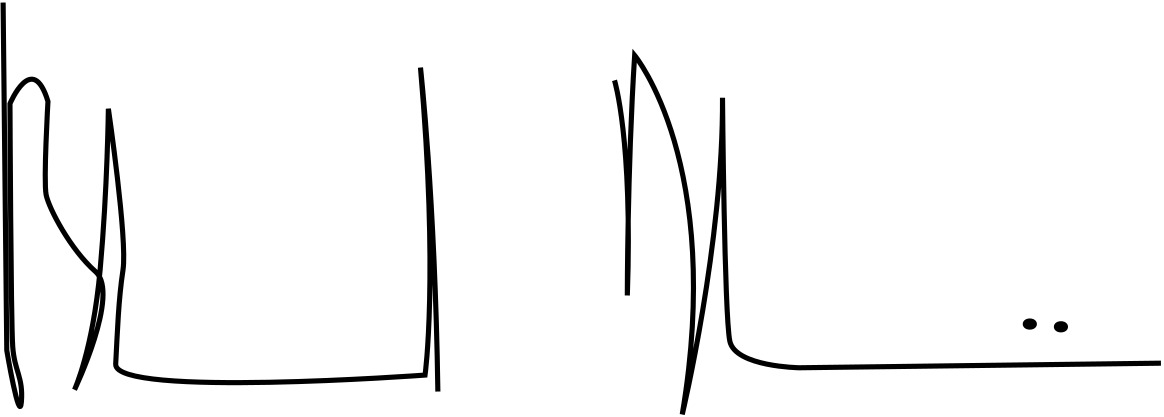
Signature of: bertrand delanoë